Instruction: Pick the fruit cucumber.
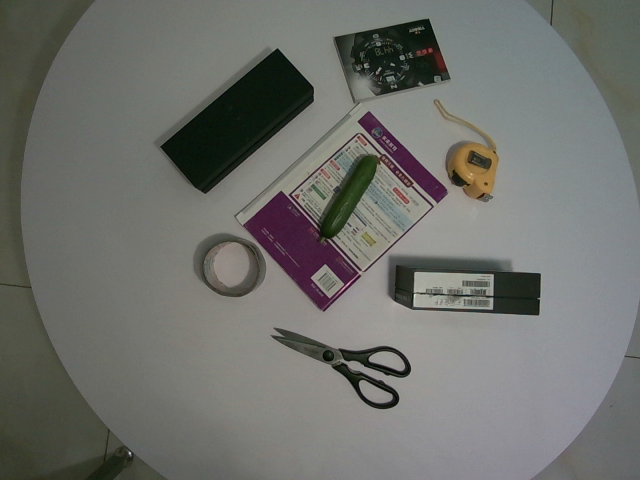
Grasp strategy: vertical